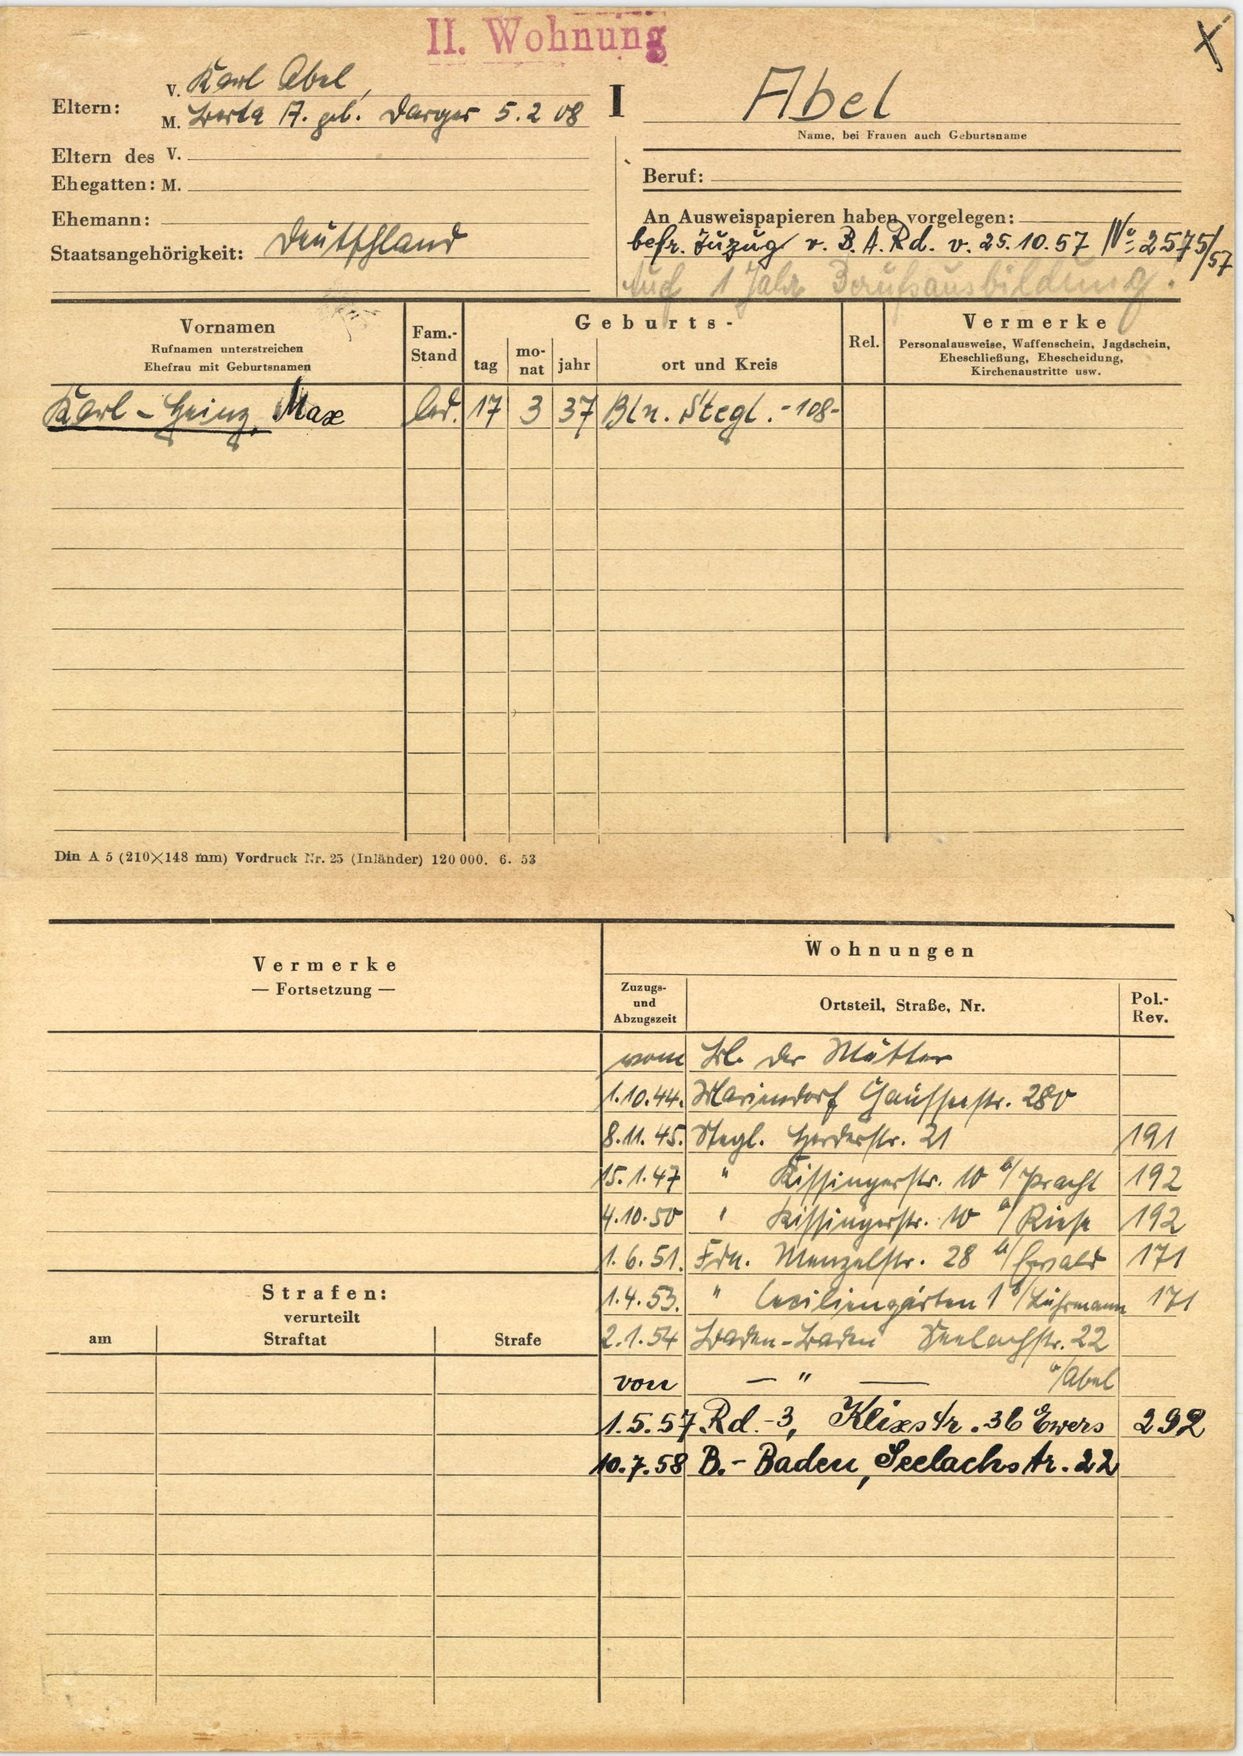
Abel